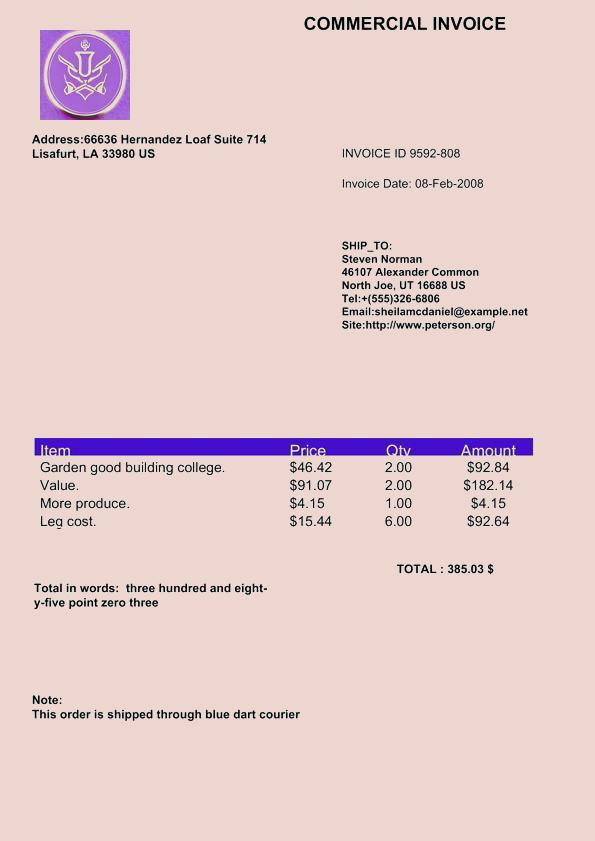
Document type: Invoice